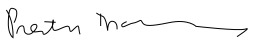
Signature of: preston manning